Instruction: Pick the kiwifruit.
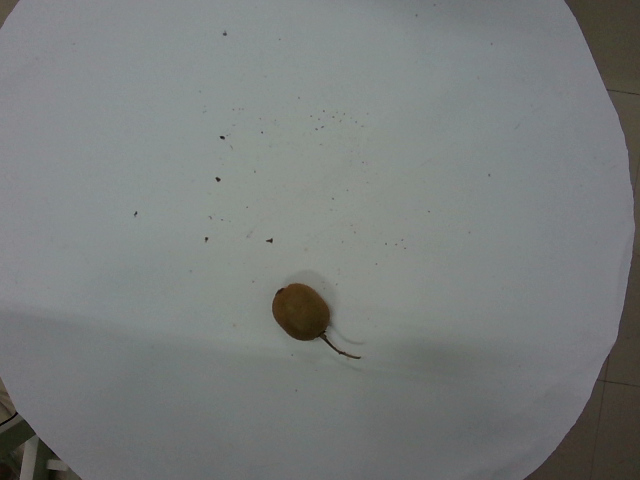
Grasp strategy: vertical